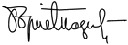
Signature of: boris tadić